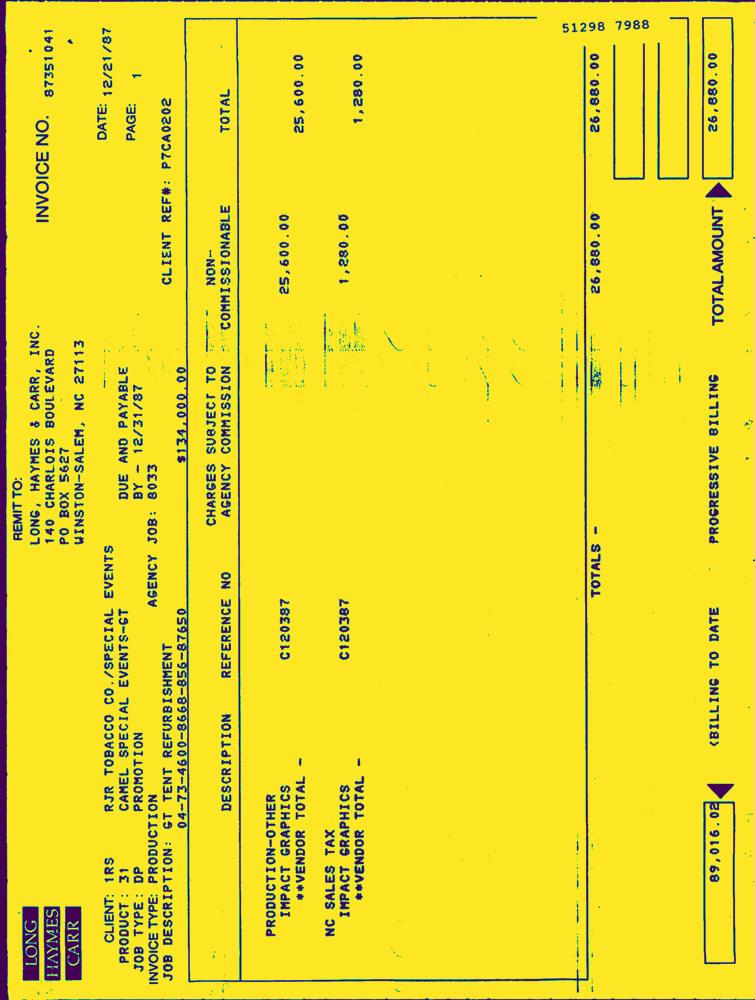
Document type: Invoice-Doc